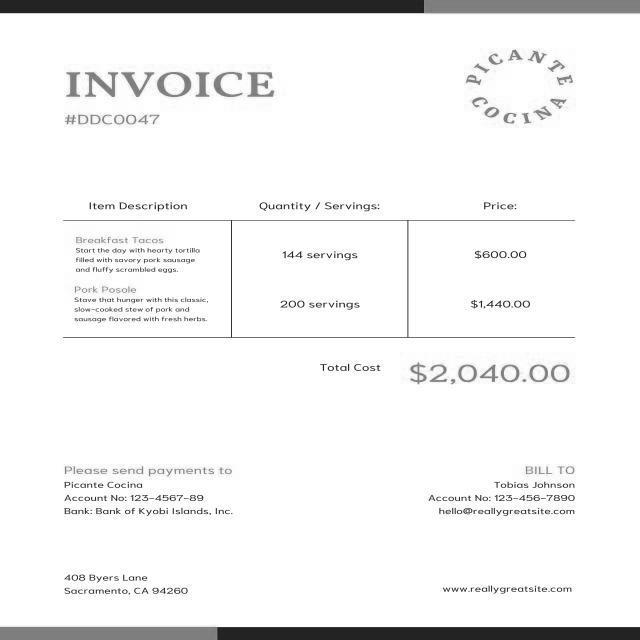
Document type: Invoice